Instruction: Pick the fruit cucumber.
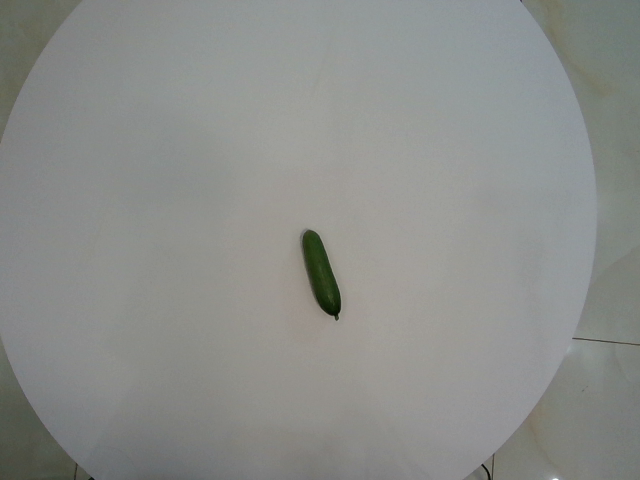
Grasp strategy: vertical